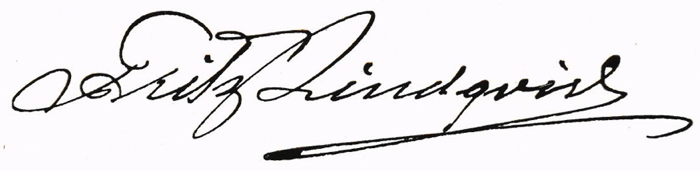
Signature of: frits lindqvist